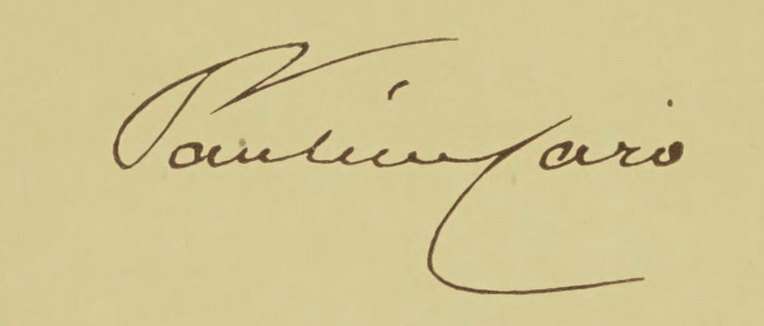
Signature of: pauline cassin caro